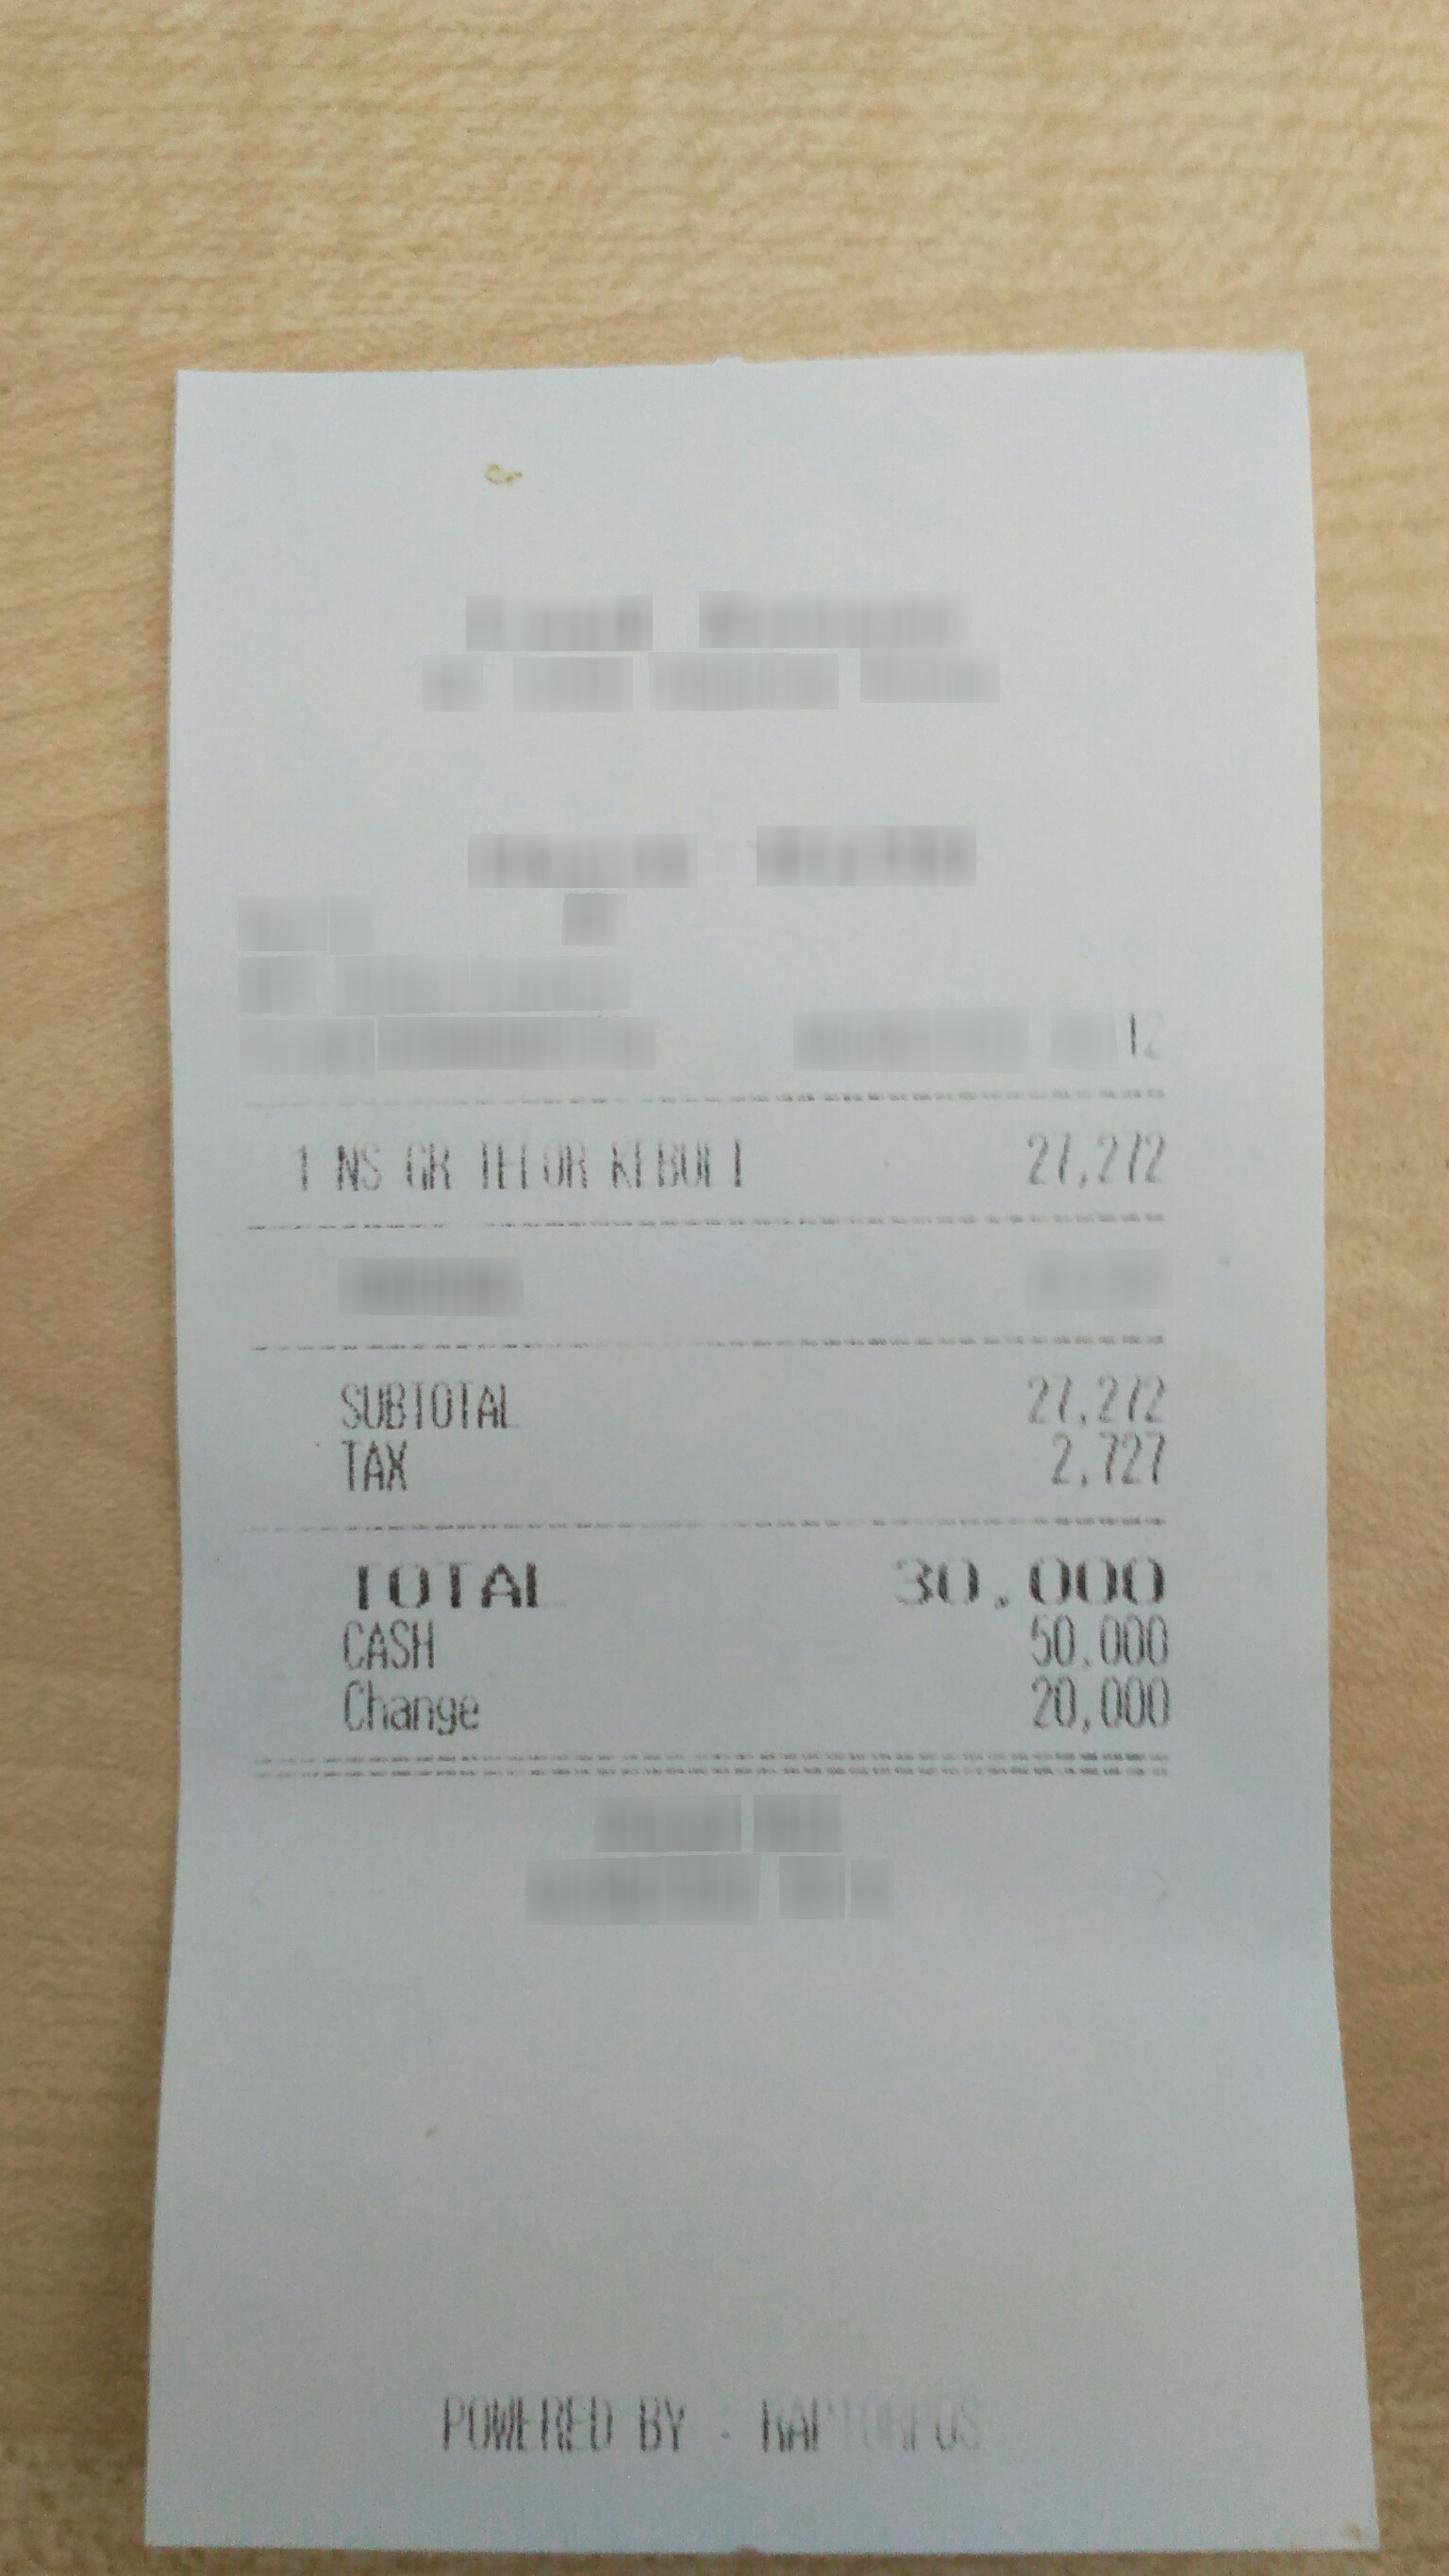
Number of items: 3
Subtotal: 27,272
Tax: 2,727
Total: 30,000
OCR text regions:
text: 1
text: NS
text: GR
text: TELOR
text: KEBULI
text: 27,272
text: SUBTOTAL
text: 27,272
text: TAX
text: 2,727
text: TOTAL
text: 30,000
text: CASH
text: 50,000
text: Change
text: 20,000